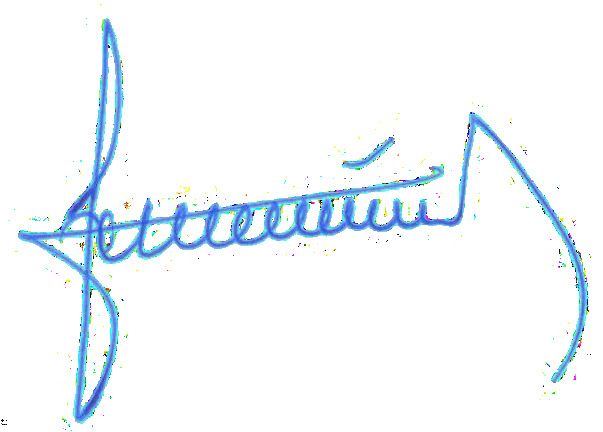
Signature of: radek vondráček